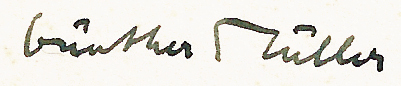
Signature of: günther müller